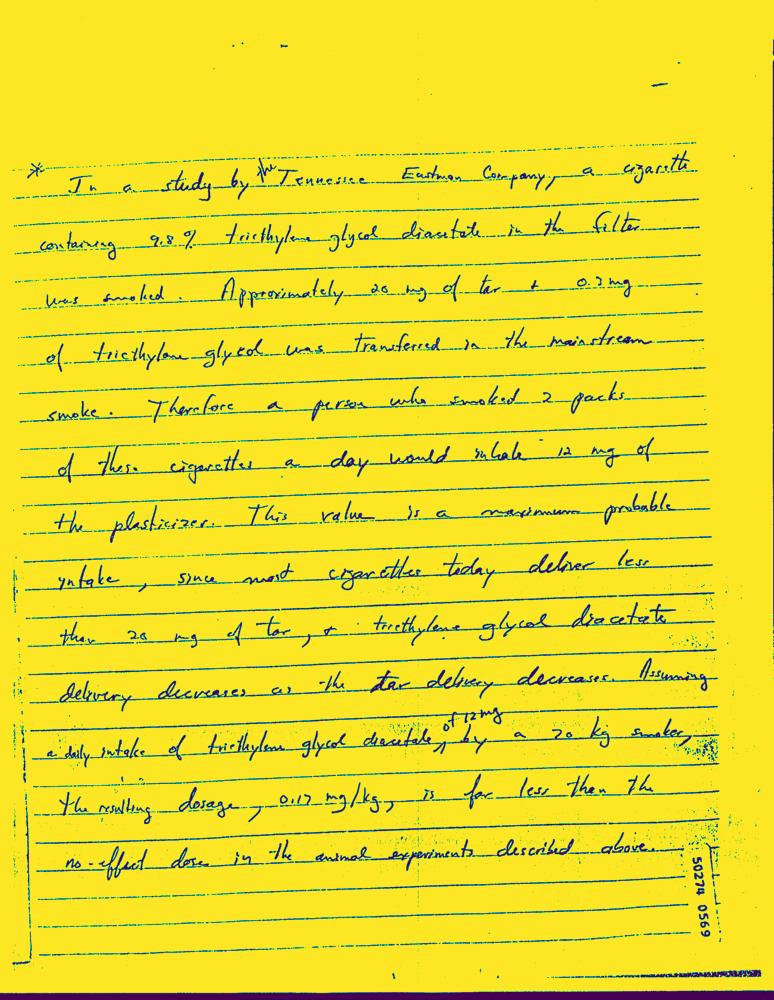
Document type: Hand-Written